Question: What might the diagnosis be?
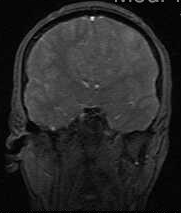
Answer: The possible diagnosis includes meningioma, lymphoma, hemangioparacytoma, metastatic carcinoma, inflammatory lesions such as sarcoidosis and Wegener's granulomatosis, and infections such as tuberculosis.